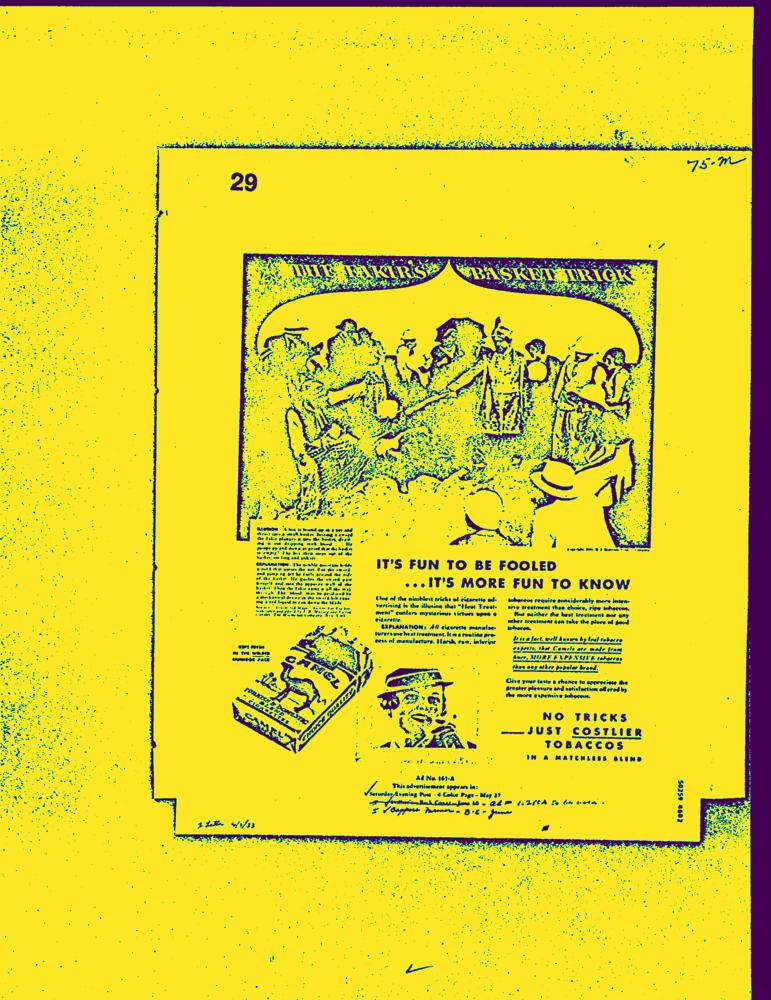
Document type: AD